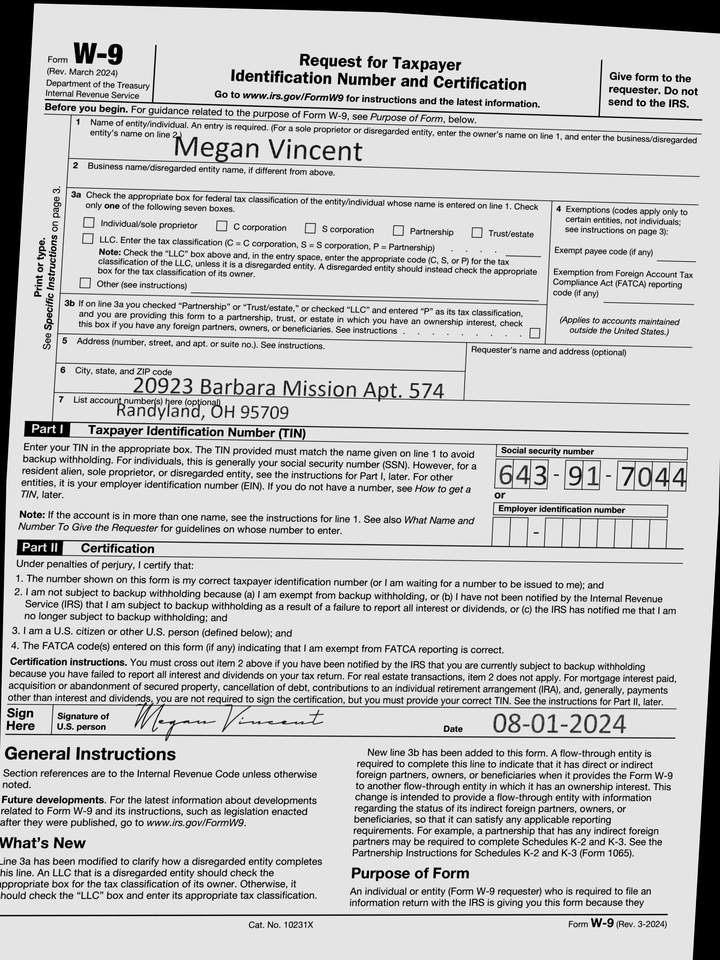
adr1: 20923 Barbara Mission Apt. 574
adr2: Randyland, OH 95709
cbx: no
ssn: 643917044
enm: Megan Vincent
sdt: 08-01-2024